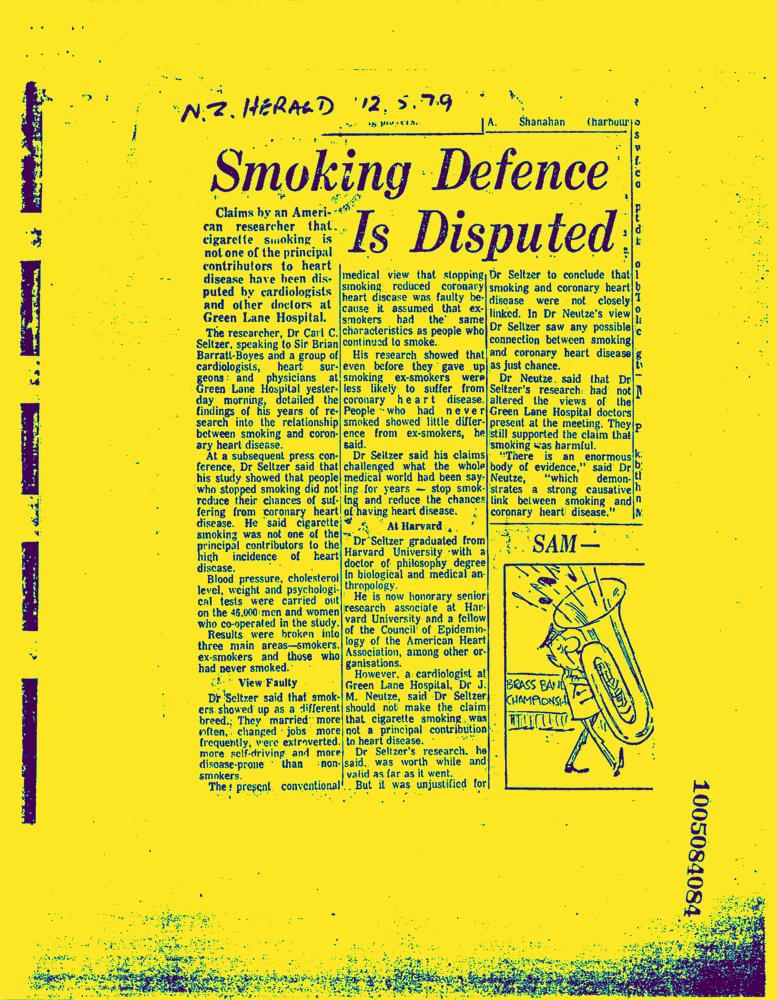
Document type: News-Article